Patient: Female, age 43
A 43-year-old woman presented to the emergency department with cough, weight loss and progressive difficulty with breathing of 2 months. Cough was insidious in onset, productive of copious thick whitish sputum, which was not foul-smelling but worse early in the morning. There was a history of fever, but no hemoptysis, drenching night sweats or contact with persons with chronic cough. At about the same period, she developed difficulty with breathing which was gradual in onset, provoked by ordinary activities such as walking and doing house chores. Difficulty with breathing progressively worsened, and became present even at rest which made her present at the emergency department. There was associated easy fatigability and orthopnea, but no Paroxysmal Nocturnal Dyspnea. She had bilateral leg and abdominal swelling, but no swelling in other parts of the body and no change in urine volume or frequency. She also complained of unintentional weight loss. Prior to the current bout of symptoms, she has been having recurrent cough for 22 years and had received four courses of anti-tuberculosis medications in the past;1st treatment in 1996, 2nd treatment in 2001, 3rd treatment in 2007 and 4th treatment in 2013. The basis of pulmonary Tuberculosis (PTB) diagnosis could not be ascertained in all cases and she did not complete 6 months of treatment in at least 2 of the courses. There is history of use of firewood for cooking for about 25 years, but no history of cigarette-smoking. She is not diabetic or hypertensive. No history of chronic use of immunosuppressives, exposure to asbestos, sharing of sharps, multiple sexual partners or blood transfusion. She is not a known asthmatic and no history of atopy. No history of recurrent joint pains, skin rash, mucosal sores, recurrent sinusitis or symptoms suggestive of malabsorption. No history of recurrent childhood upper respiratory tract infections. Immunization history could not be ascertained. She does not take alcohol. She is a petty trader and has been divorced for over 5 years due to recurrent ill health and has 4 children. Over the years, she has been patronizing patent medicine dealers, and has been to several hospitals where she had repeated chest x-rays and been on medications including courses of antibiotics with short lived clinical improvement. She also had several courses of antibiotics in the current illness with no improvement prior to presentation. At presentation, she was ill-looking, in respiratory distress, not pale, febrile (38.2 C.), anicteric, cyanosed, not dehydrated, no asterexis, no peripheral lymphadenopathy, had grade 1 finger clubbing and bilateral pitting pedal edema up to the knee. SpO2 was 84%, weight was 47kg, and height was 1.65m with BMI of 17.3kg /m2.
Chest examinations revealed respiratory rate of 32cpm. Modified medical research council (MMRC) dyspnea scale was 4. Other findings were bibasal coarse crepitations and left lower lobe consolidation. Cardiovascular examination revealed pulse rate of 110 bpm with regular rate and rhythm, Blood pressure 120/70 mmHg, elevated Jugular venous pressure with distended neck veins, Apex beat is displaced laterally with left parasternal heave. She has a third heart sound with loud P2 and pansystolic murmur loudest in the tricuspid area. There was tender hepatomegaly but neurological and musculoskeletal examinations were normal. The most recent Chest X-ray (CXR) done three days prior to presentation showed reticulonodular opacities, cystic lesions especially in the mid to lower zones, moderate cardiomegaly with mild vascular engorgement with perivascular cuffing (Figure 1). Differentials at presentation were PTB complicated by cor pulmonale with superimposed bacterial infection, Post-TB Bronchiectasis, Chronic Obstructive Pulmonary Disease (COPD), Congestive heart failure secondary to valvular heart disease and Interstitial lung disease. Patient was admitted and various investigations were ordered. She was nursed in cardiac position and the following treatments were commenced; Intranasal oxygen at 5L/min, intravenous (IV) Frusemide 60mg daily, Tab Spironolactone 25mg daily, IV Augmentin 1.2g 12 hourly, Tab clarithromycin 500mg bd and chest physiotherapy. Chest Computerized Tomography (CT) scan revealed lung fields showing mosaic pattern with patchy areas of ground glass attenuation. Multiple poorly defined nodules of varying sizes and shapes are seen in a random distribution in all the lung segments with upper lobe predominance. Conferencing nodules are seen in the apical segment of the right lung, apicoposterior segement of left lung with extension into the oblique fissure and lateral aspect of superior lingular segment. Generalized cylindrical, varicoid and cystic bronchiectatic changes with signet ring sign is seen in both lung fields but worse at the right middle lobe and left lingular segments. There is thickening of the intralobular septae and the walls of the dilated bronchi. The impression was Bronchiectasis with mosaic perfusion and randomly distributed pulmonary nodules most likely to Post infectious (Figure 2, Figure 3, Figure 4).
Sputum studies microscopy, culture and sensitivity yielded growth of upper respiratory flora; AFB and GeneXpert were negative for MTB. Blood culture yielded no growth. Fingerstick glucose was 6.6mmol/L at presentation. Basal metabolic panel was within normal limit (HCO3: 28 mmol/L, Na:128 mmol/L, K: 3.5 mmol/L, Urea: 2.4 mmol/L, Cr:81 umol/L). FBC revealed PCV: 42%; WBC: 12,000 cells/mm3, Platelets: 372,000 cells/mm3, Neutrophil: 84%, Lymphocytes: 44%, Eosinophils: 02%. ESR was 33mm/hr (westergren method). ECG showed Sinus tachycardia and Right axis deviation. Echocardiography revealed Right heart disease. Anti-nuclear antibody and HIV screening were both negative. Serum proteins were within normal limits. Spirometry revealed obstructive pattern (Table 1). Based on the Chest CT scan findings and result of other investigations, a diagnosis of Bronchiectasis probably post-PTB or secondary to poorly treated pneumonia, with infective exacerbation, complicated by corpulmonale was made. Nebulized salbutamol was added to her current treatment regimen. After 6 days on admission, patients condition deteriorated evidenced by persistent fever, respiratory distress, confusion and hypoxia (SpO2 82%) and was considered for Intensive care unit admission, bronchoscopic sampling of the lower respiratory tract, while IV Augmentin was changed to IV Cefepim. The relatives however, objected to further treatment due to financial constraint and was subsequently discharged against medical advice. She was also advised to get multivalent pneumococcal polyvalent vaccine at the nearest primary health care center upon discharge.
Keywords: bronchiectasis, morbidity, pathogenetic mechanisms
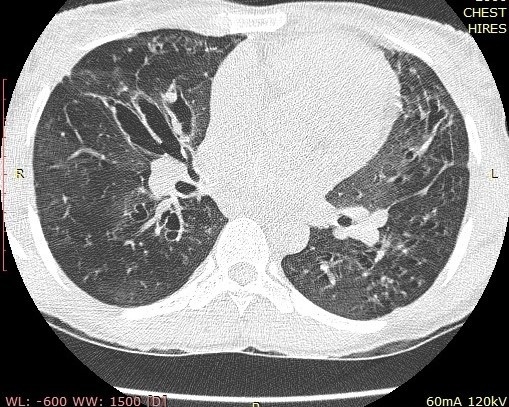
Image caption: Chest CT scan showing Signet ring appearance in both lung fields in the upper lobes.